Question: Describe the condition in detail:
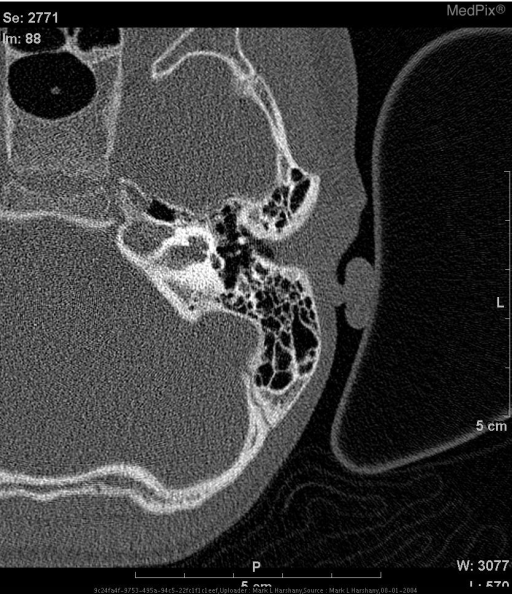
Answer: The disease is discussed as: In the original scientific report written in Latin by Carlo Mondini in 1791, titled The Anatomic Section of a Boy Born Deaf, translated to English by Gordon J. Hartley in the American Journal of Otology, the inner ear anomaly described by Mondini consisted of:

1) a cochlea of one-and-one-half turns instead of the normal two-and-one-half turns, comprising a normal basal turn and a cystic apex in place of the distal one-and-one-half turns;
2) an enlarged vestibule with normal semicircular canals; and
3) an enlarged vestibular aqueduct containing a dilated endolymphatic sac.

Thus, the cochlear anomaly was relatively mild, and would correspond to incomplete partition in the spectrum of congenital cochlear malformation because of an arrest of embryogenesis.  Arrests at earlier stages in the spectrum include cochlear hypoplasia and common cavity and cochlear aplasia. Even earlier arrests result in otocyst and complete labyrinthine aplasia (Michel's anomaly).

The most common of the congenital cochlear deformities is Mondini's defect, which occurs late in auditory embryologic development, usually at 7 to 8 weeks.  The scala separations of the lumen of the cochlea are not developed completely at this point.  Essentially, Mondini's defect is incomplete development of the two-and-a-half turns of the cochlea.  The basal turn is relatively well formed, but the middle and apical turns are malformed.  Variations in the number of remaining turns in the cochlea comprise various types of otic dysplasia.  Enlargement of the vestibule is not an uncommon finding with cochlear abnormalities.  Enlargement of the endolymphatic sac in association with a large vestibular aqueduct is present in about 20% of Mondini malformations.

Radiologically, the anomaly was recognized on polytomography by Jensen as early as 1969. Subsequently, he also described a more severe type of deformity consisting of an amorphous cochlear sac continuous with a dilated vestibule, for which he suggested the term "dysplasia". Unfortunately, the term "Mondini dysplasia" has come to mean virtually any congenital malformation of the osseous labyrinth detectable on radiographic examination.

A recent retrospective review of temporal bone high-resolution CT findings was performed because it was realized that the term Mondini deformity was being used to describe two different types of incomplete partition of the cochlea. By taking inner ear measurements on radiologic findings they confirmed the presence of two different types of incomplete partition: IP-I (unpartitioned cochlea, cystic cochleovestibular malformation) and IP-II (incompletely partitioned cochlea, the classic Mondini deformity).

Incomplete partition type I (unpartitioned cochlea, cystic cochleovestibular malformation) is defined as a malformation in which the cochlea lacks the entire modiolus and interscalar septa, resulting in a cystic appearance and there is an accompanying grossly dilated vestibule. Cochlear measurements show no significant difference from normal.

The type I malformation is less differentiated than the type II malformation.  Classic Mondini deformity has three components (a cystic apex, dilated vestibule, and large vestibular aqueduct), whereas type I malformation has an empty, unpartitioned cochlea and dilated vestibule without an enlarged vestibular aqueduct.  Classic Mondini deformity represents a later malformation, so the degree of dysplasia is milder than that in type I.